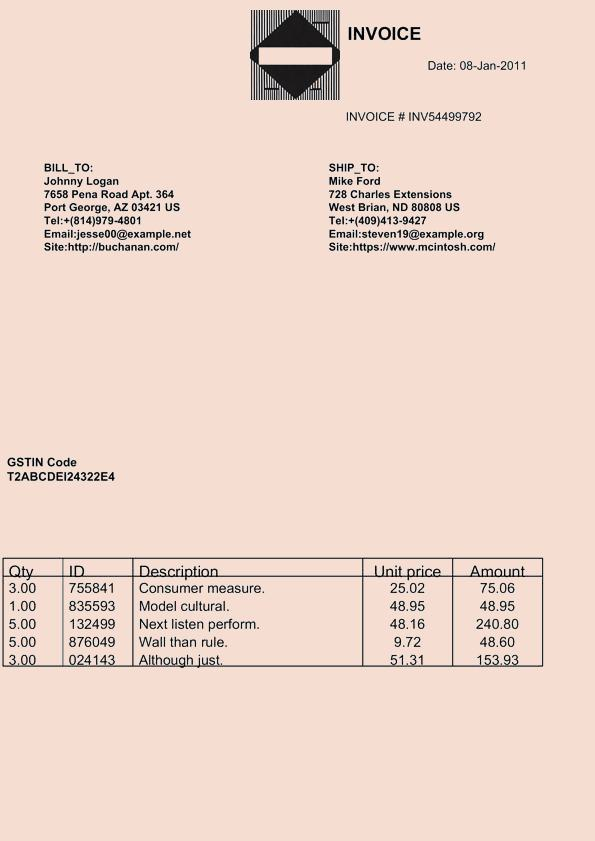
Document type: Invoice